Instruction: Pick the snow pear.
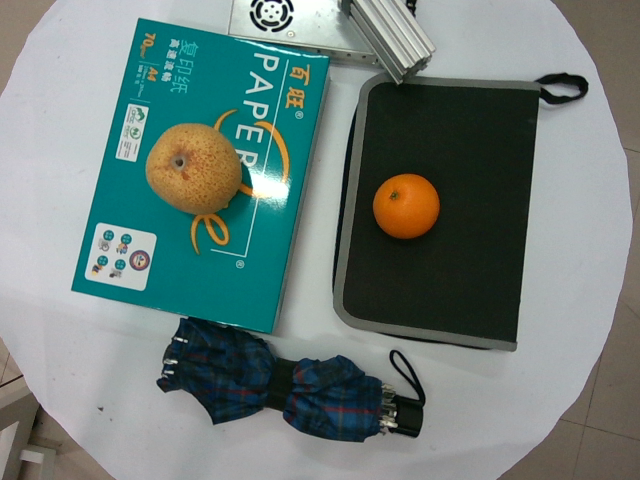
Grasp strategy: vertical